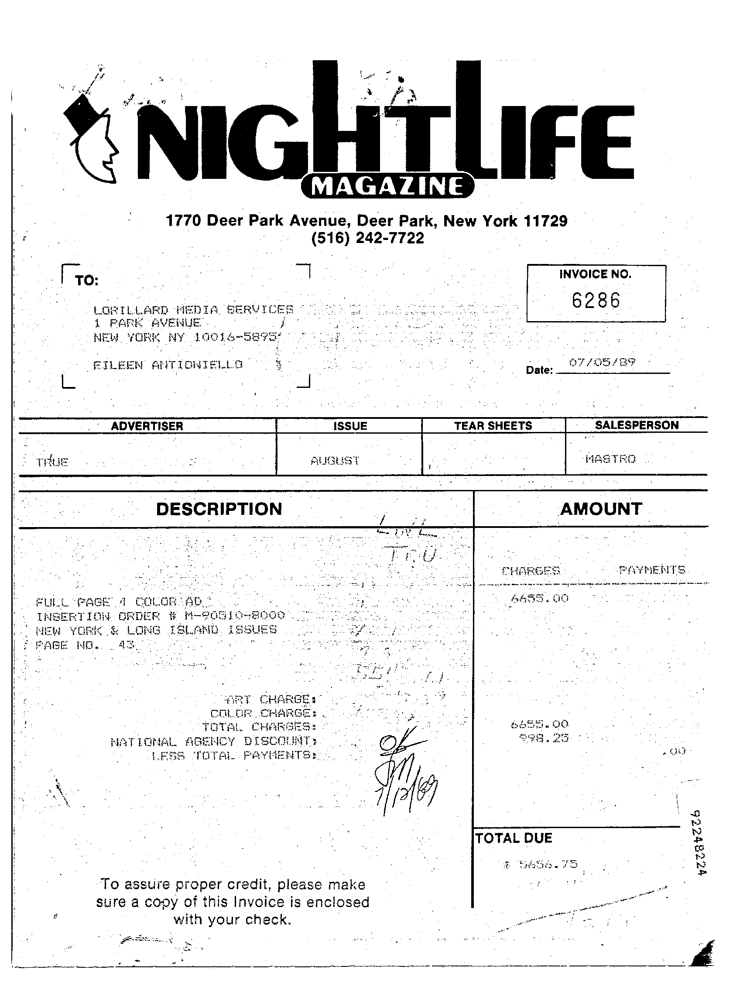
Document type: Invoice